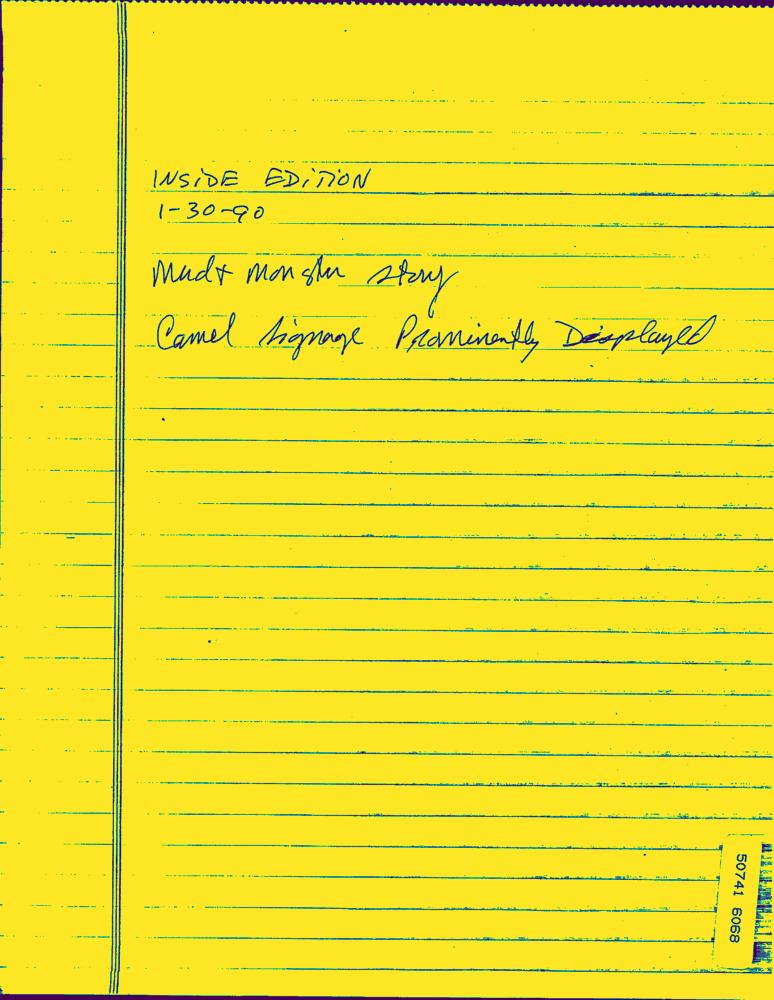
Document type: Hand-Written